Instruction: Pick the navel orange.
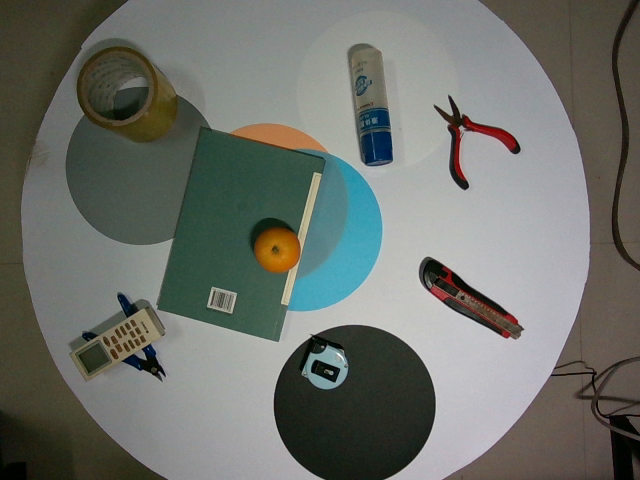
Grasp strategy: vertical